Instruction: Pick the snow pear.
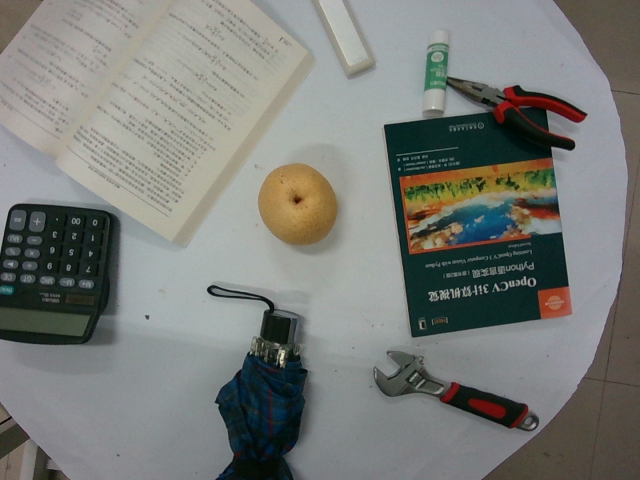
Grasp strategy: vertical